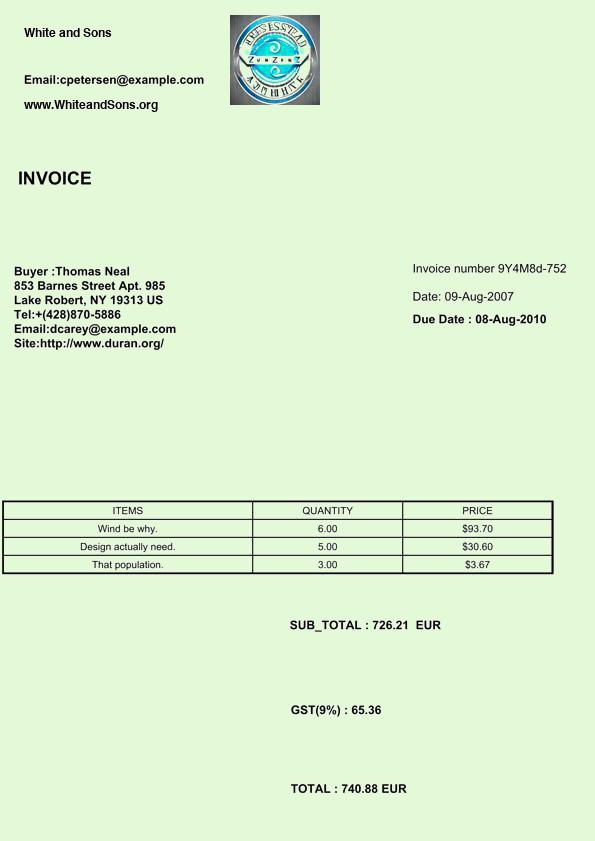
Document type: Invoice